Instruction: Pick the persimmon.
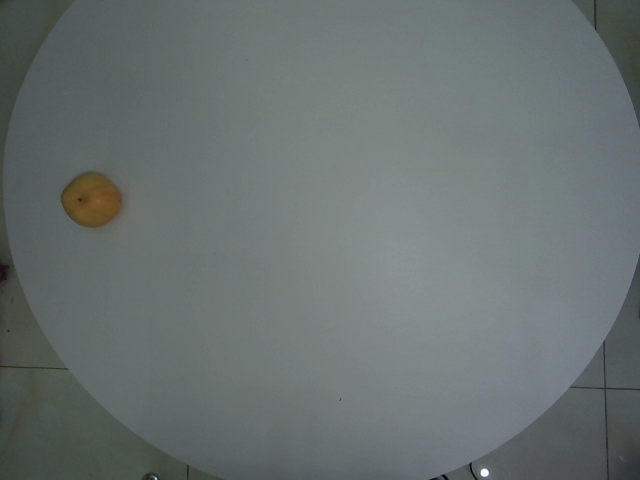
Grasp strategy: vertical